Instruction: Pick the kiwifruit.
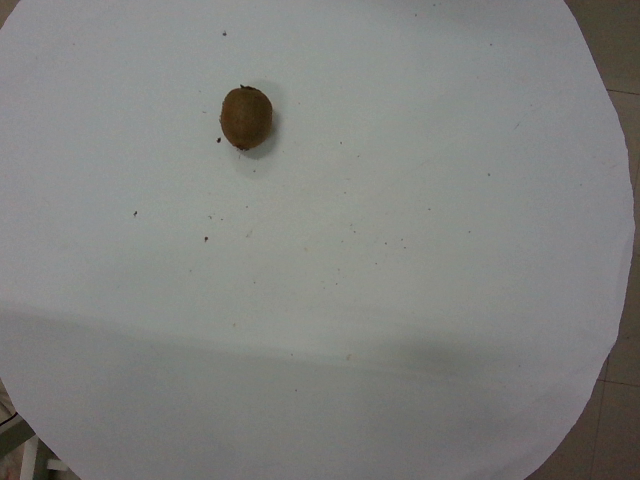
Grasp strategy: vertical